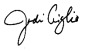
Signature of: jodi giglio